Question: What could the diagnosis suggest?
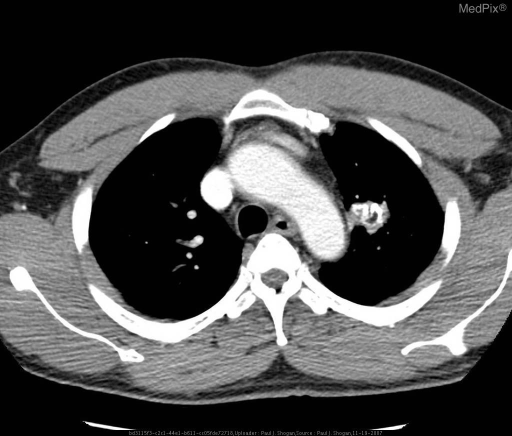
Answer: The possible diagnosis includes Differential Diagnosis for a Solitary Pulmonary Nodule or Mass:

Neoplasm:	Bronchogenic carcinoma
		Hamartoma
		Bronchial adenoma
		Granular Cell myoblastoma
		Mesenchymal neoplasms
			Leiomyoma/Leiomyosarcoma
			Fibroma
			Neurofibroma
			Lipoma
		Lymphoma
		Solitary metastasis
			Colon carcinoma

Infection:	Septic embolus
			Staphylococcus
		Round pneumonia
			Pneumococcus
			Legionella
			Nocardia
			Fungi
		Lung Abscess
		Infectious granuloma
			Tuberculosis
			Histoplasmosis
			Coccidiomycosis
			Cryptoccoccosis
		Parasitic
			Echinococcal Cyst
			Amebic Abscess

Collagen Vascular Disease: Necrobiotic Nodule
                           (rheumatoid lung)
			   Wegener’s granulomatosis

Vascular:	Infarct
		AVM
		Pulmonary Artery Aneurysm
		Hematoma

Airways:	Congenital foregut malformations
		Bronchogenic cyst
		Sequestration
		Mucocele
		Infected Bulla

Miscellaneous:  Amyloidoma
		Round Atelectasis.